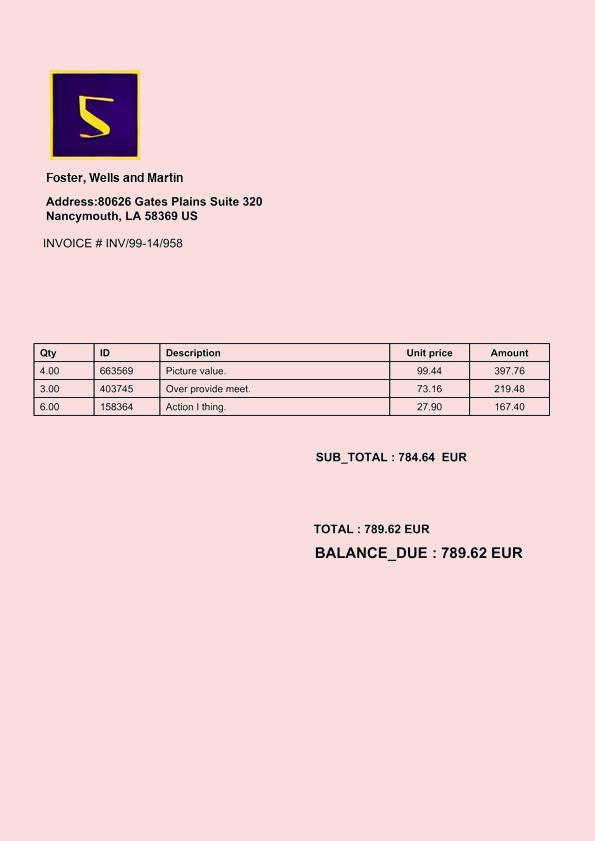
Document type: Invoice